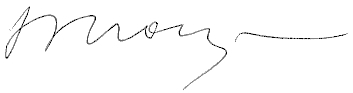
Signature of: viktor popov